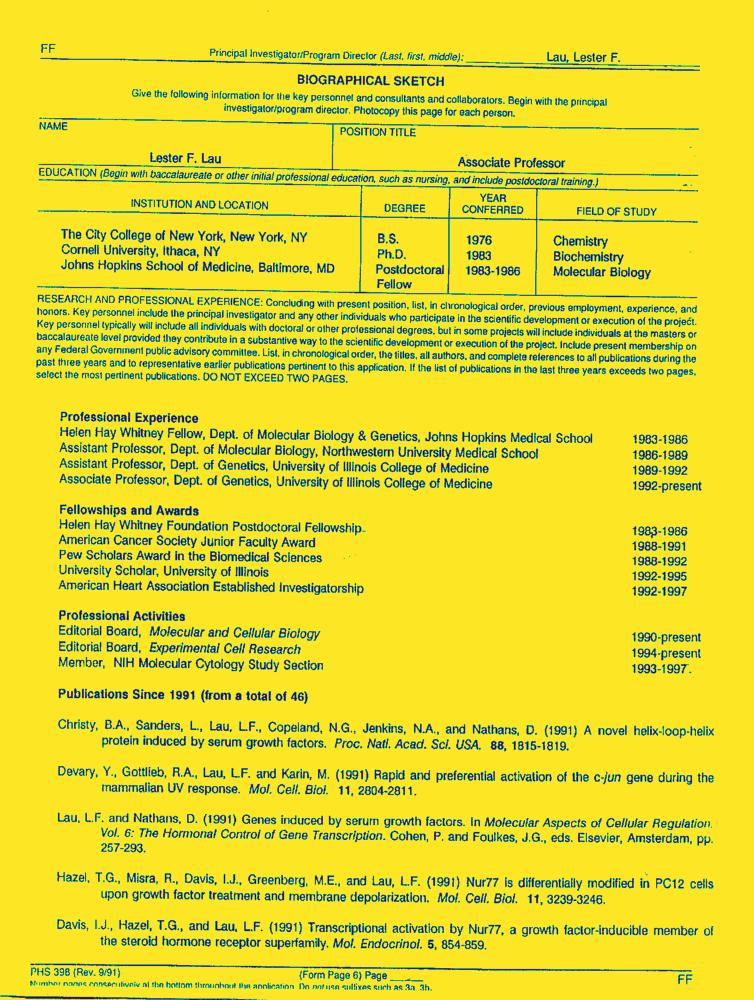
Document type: Resume-Doc